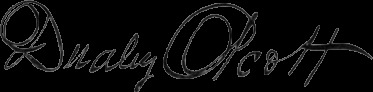
Signature of: dudley olcott